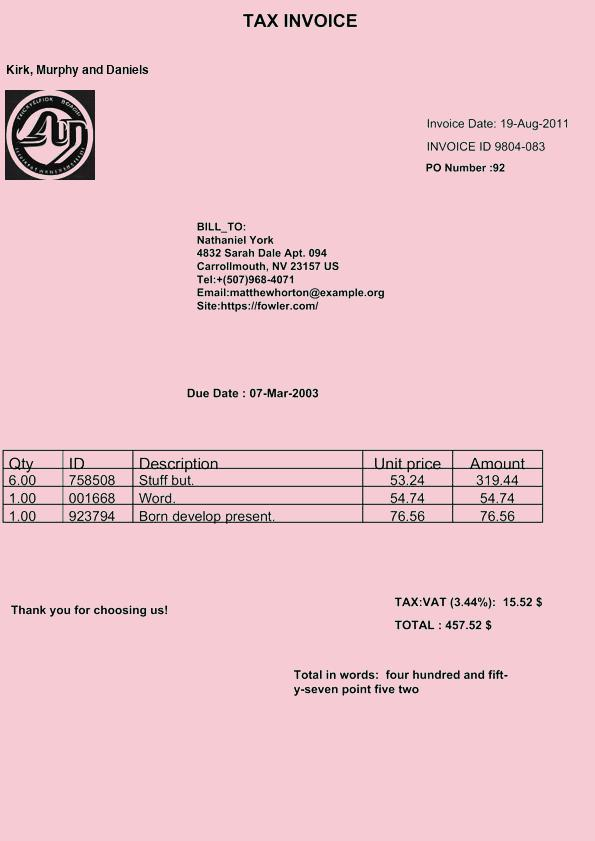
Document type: Invoice